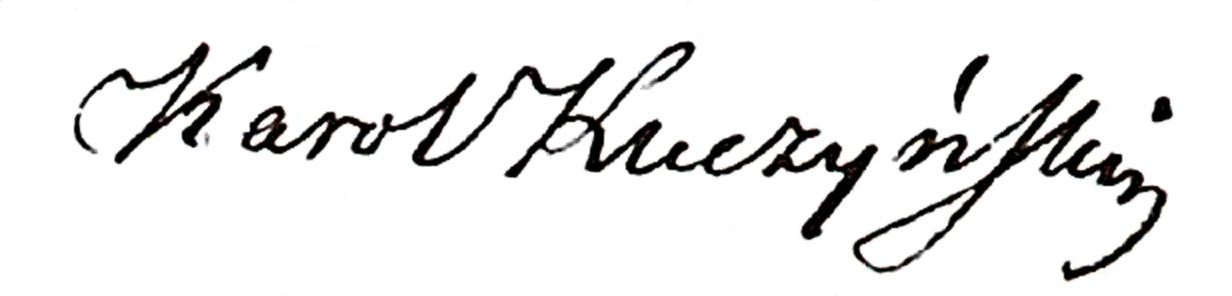
Signature of: karol kuczyński